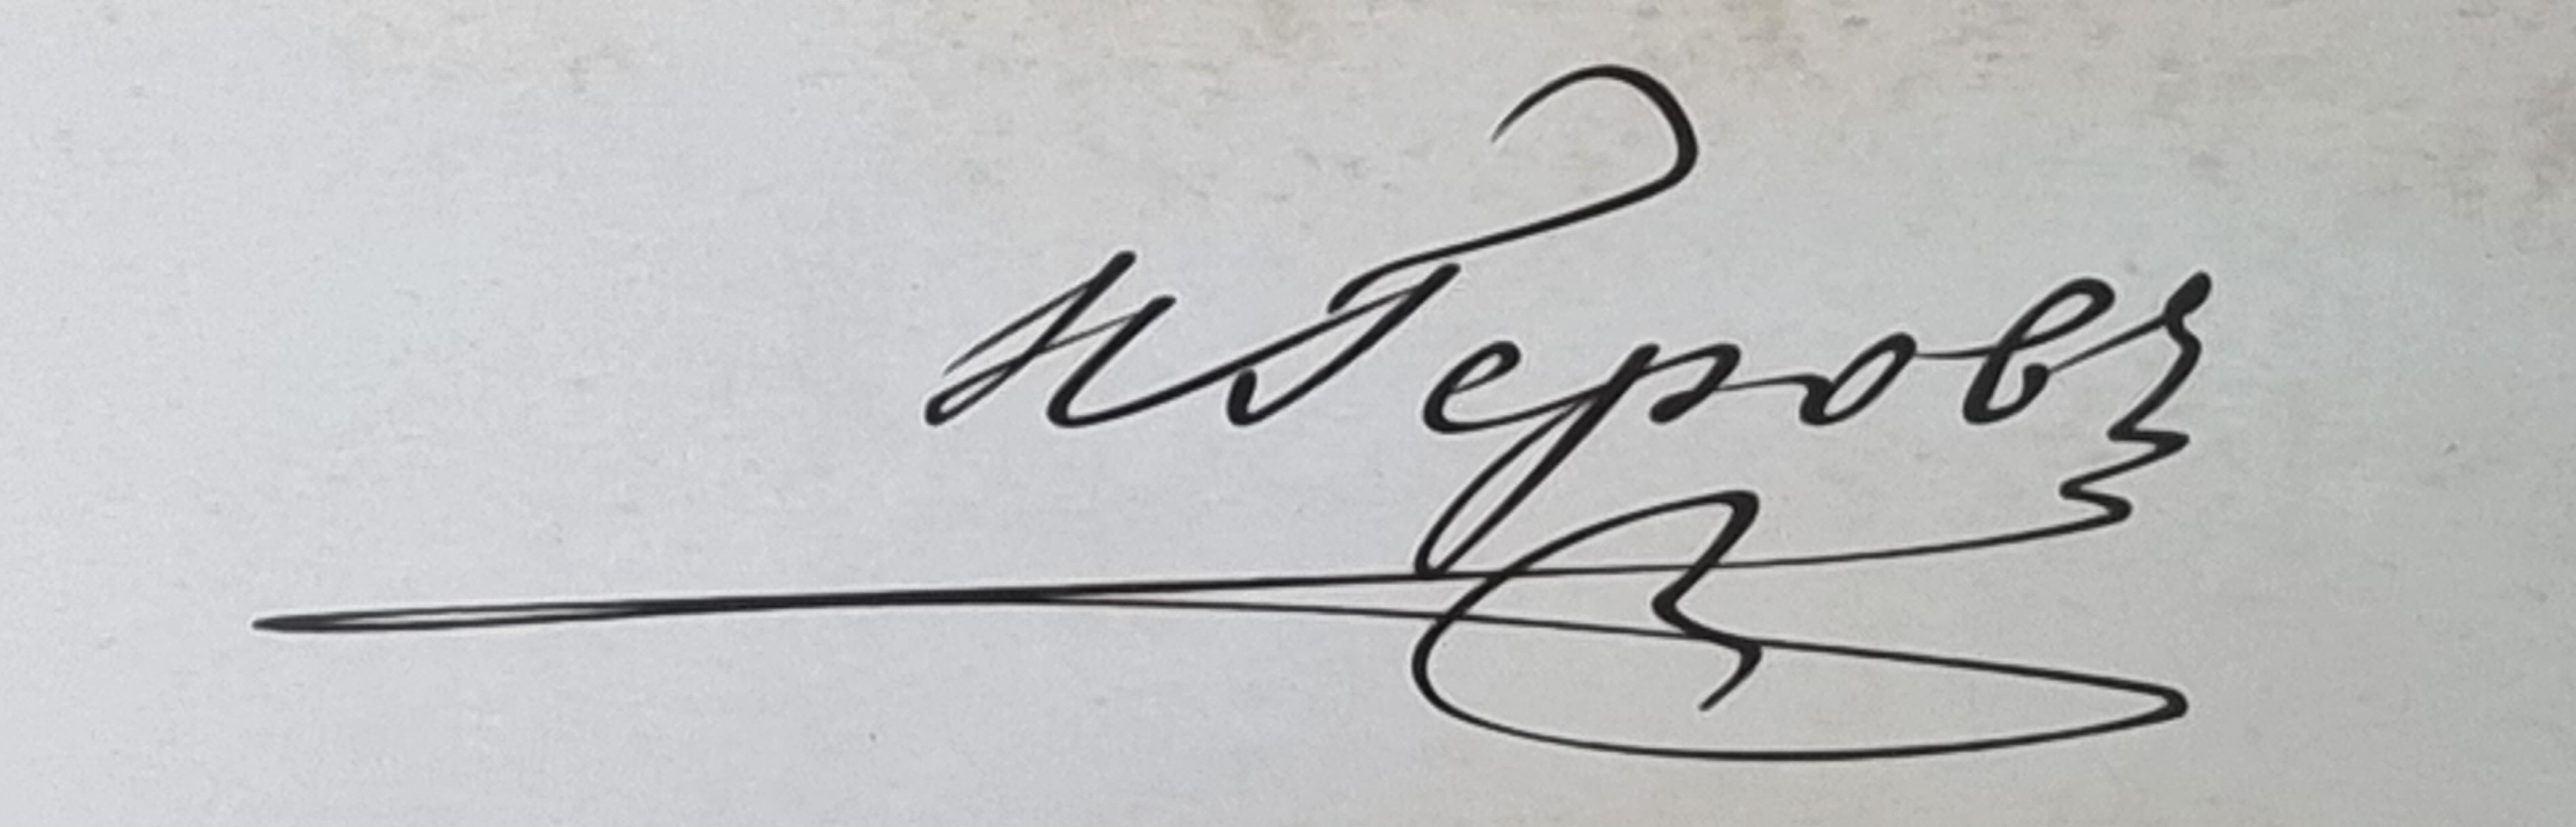
Signature of: nayden gerov